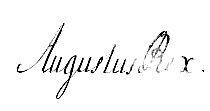
Signature of: augustus iii of poland